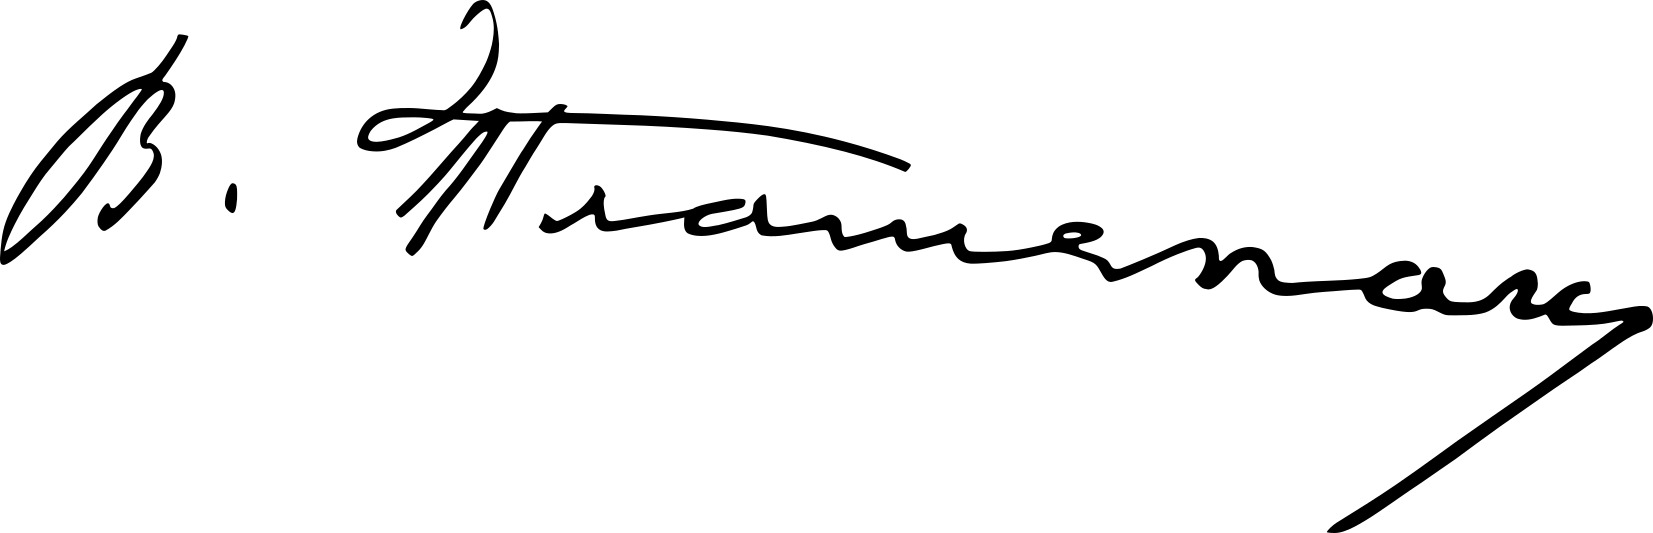
Signature of: ilija plamenac